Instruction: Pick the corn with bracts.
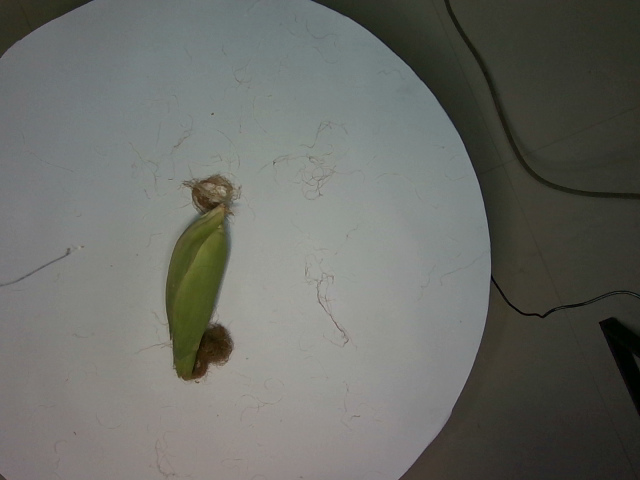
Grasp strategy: vertical